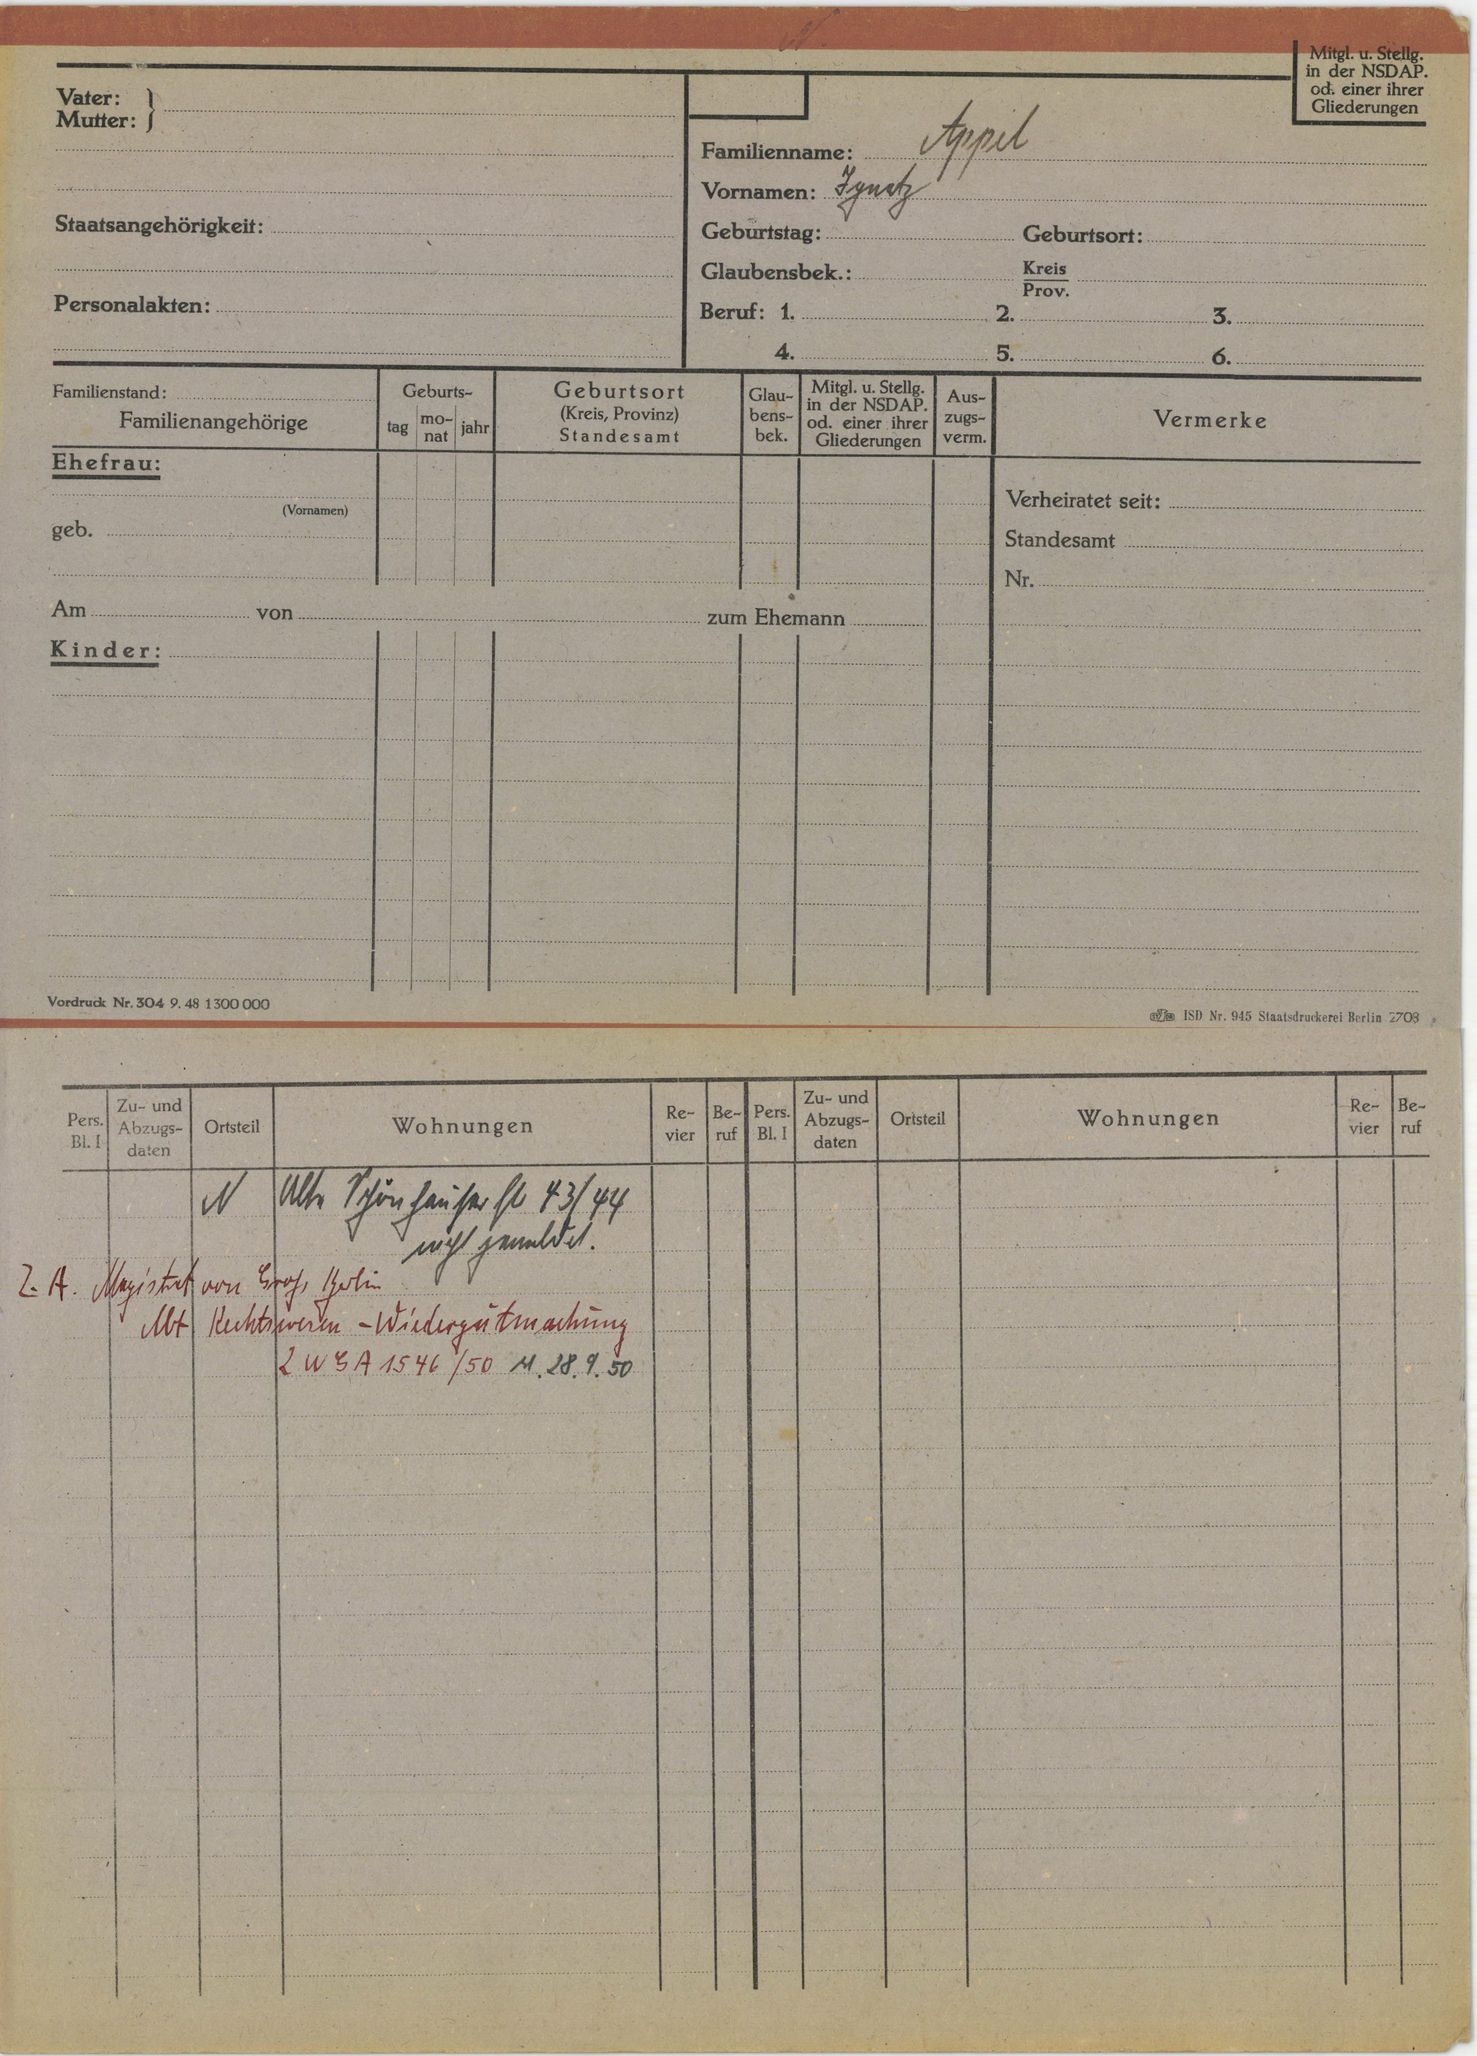
Appel